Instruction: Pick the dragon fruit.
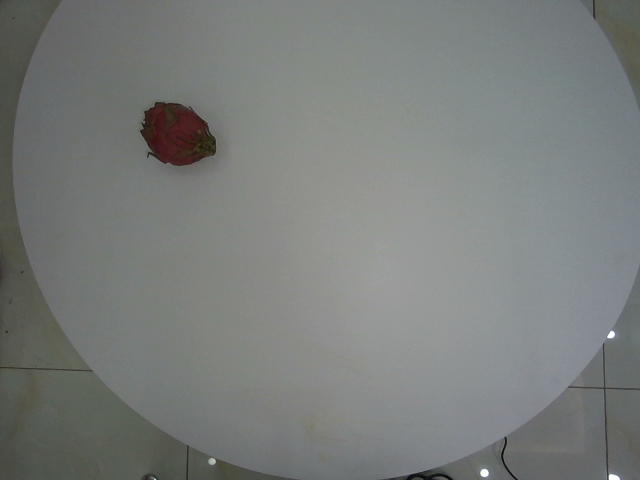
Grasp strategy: vertical